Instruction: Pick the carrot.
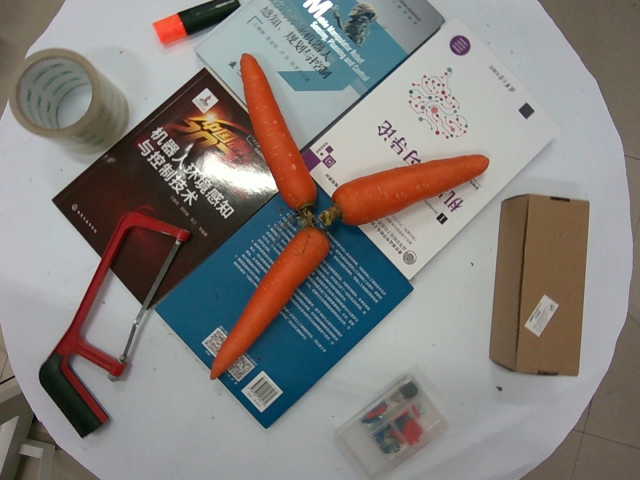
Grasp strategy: vertical